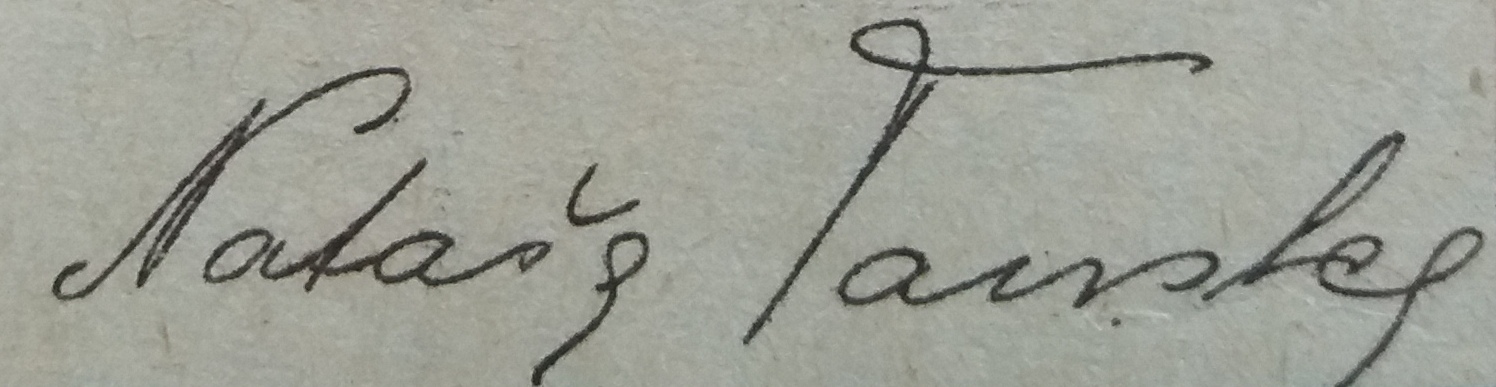
Signature of: nataša tanská